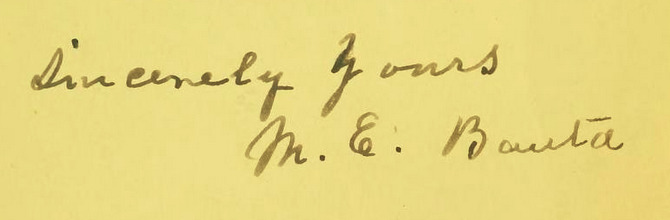
Signature of: melissa elizabeth banta